Question: How does the patient history play a role?
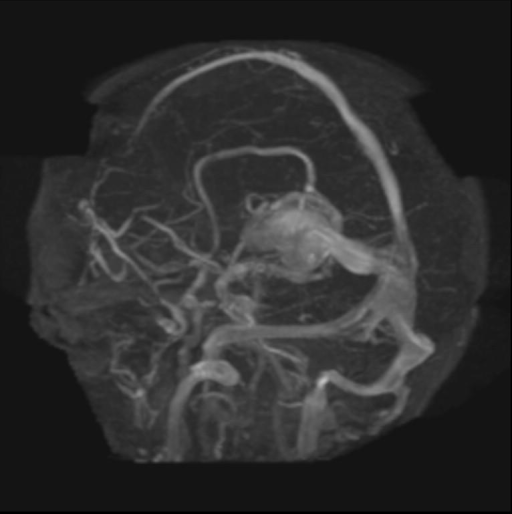
Answer: The patient's history of 8 yo girl for follow-up of after embolization of Vein of Galen Aneurysm with Onyx.  A Chest X-ray was ordered to confirm endotracheal tube placement following an uneventful post-operative course. is key in understanding the case.